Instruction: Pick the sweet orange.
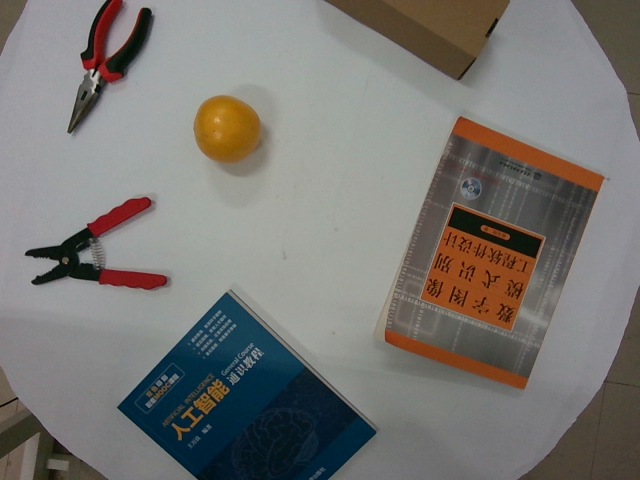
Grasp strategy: vertical